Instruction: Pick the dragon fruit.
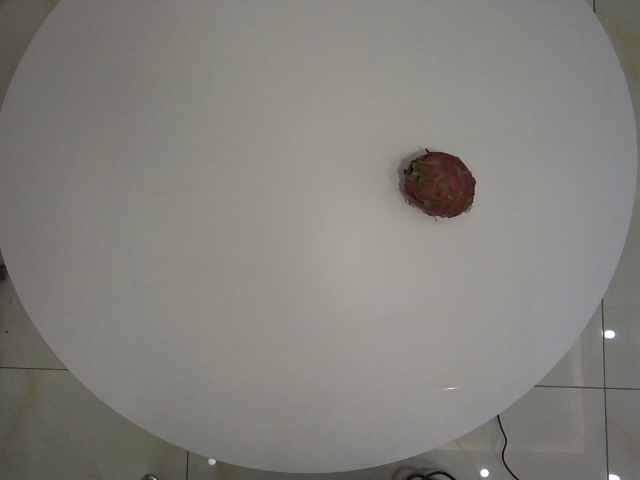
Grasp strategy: vertical